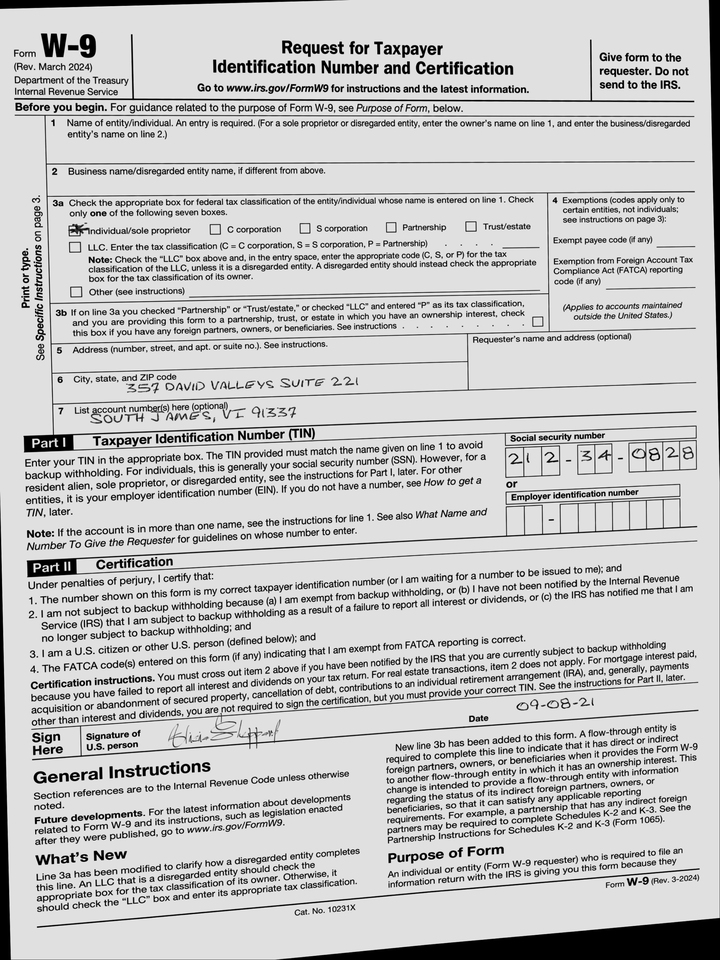
adr1: 357 David Valleys Suite 221
adr2: South James, VI 91337
cbx: yes
ssn: 212340828
sdt: 09-08-21